Question: Which state is mentioned in the document?
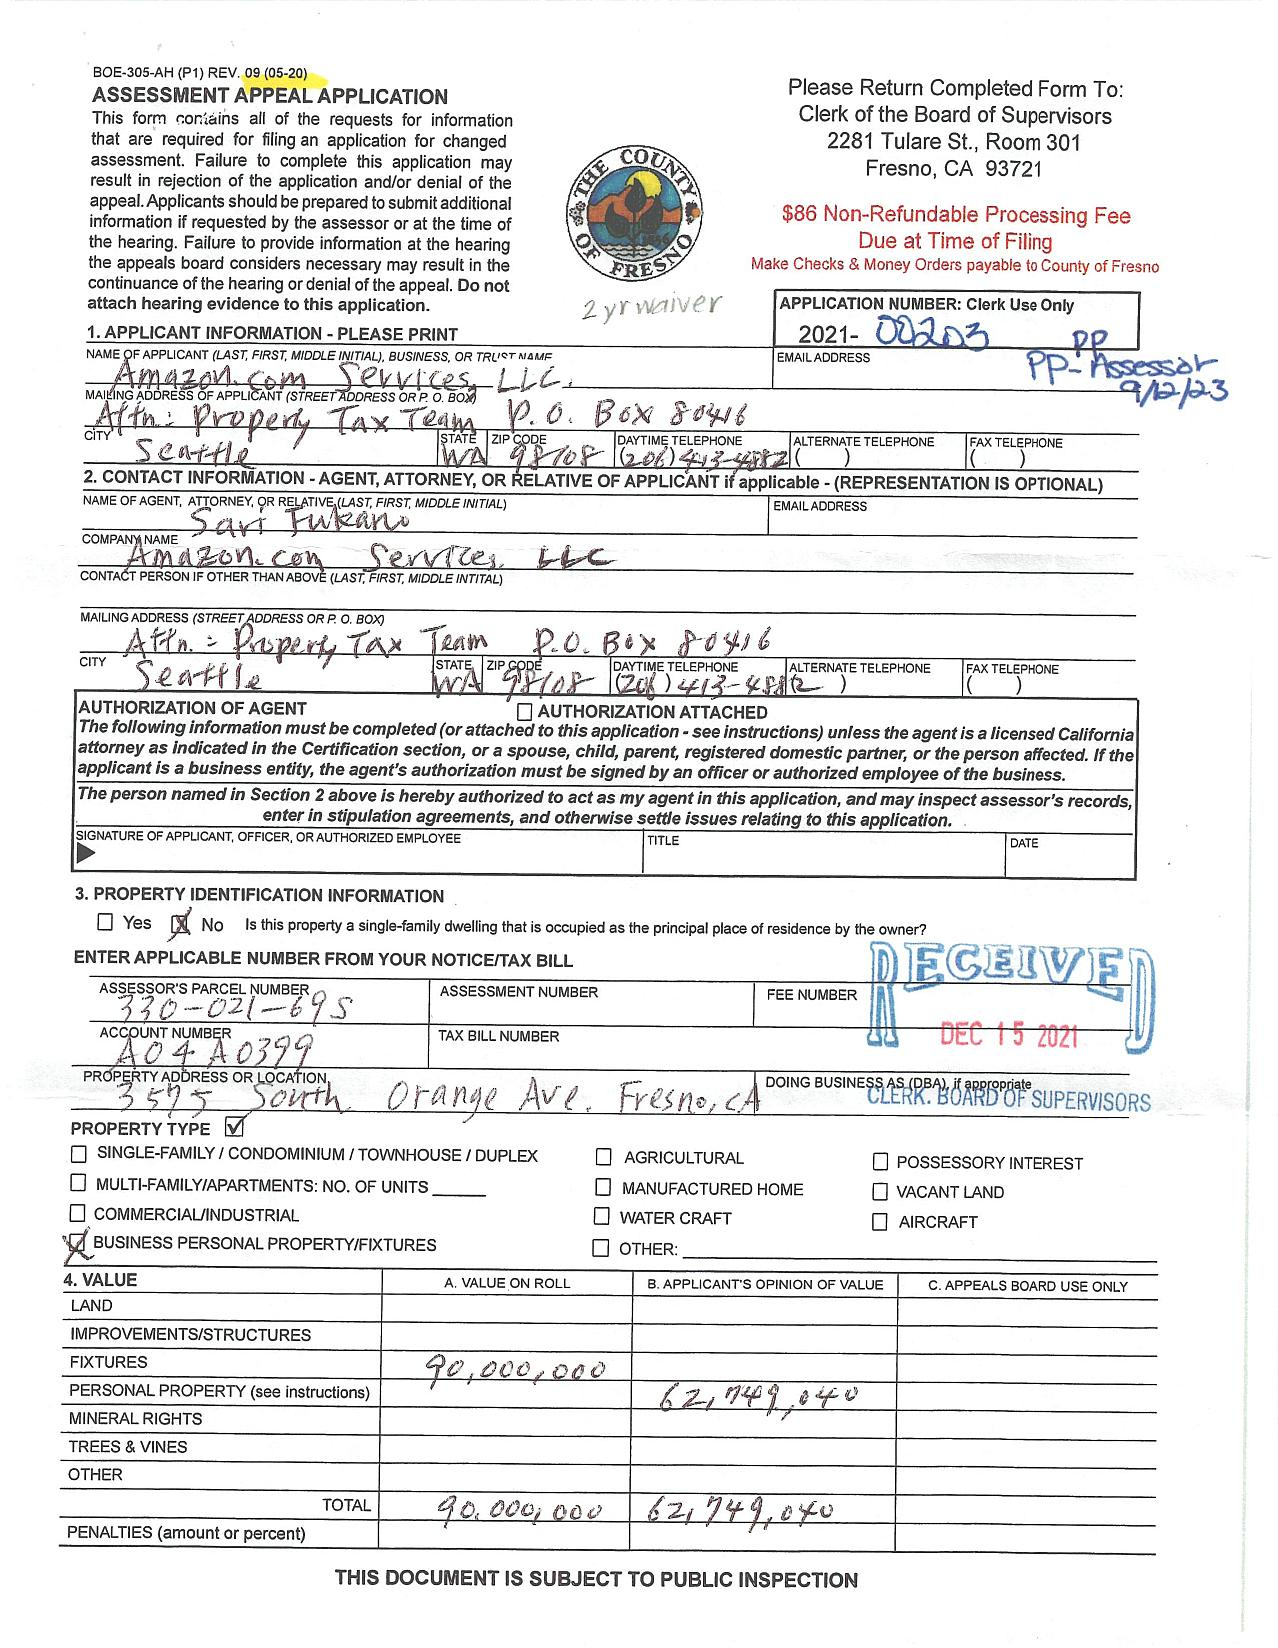
Answer: "CA"